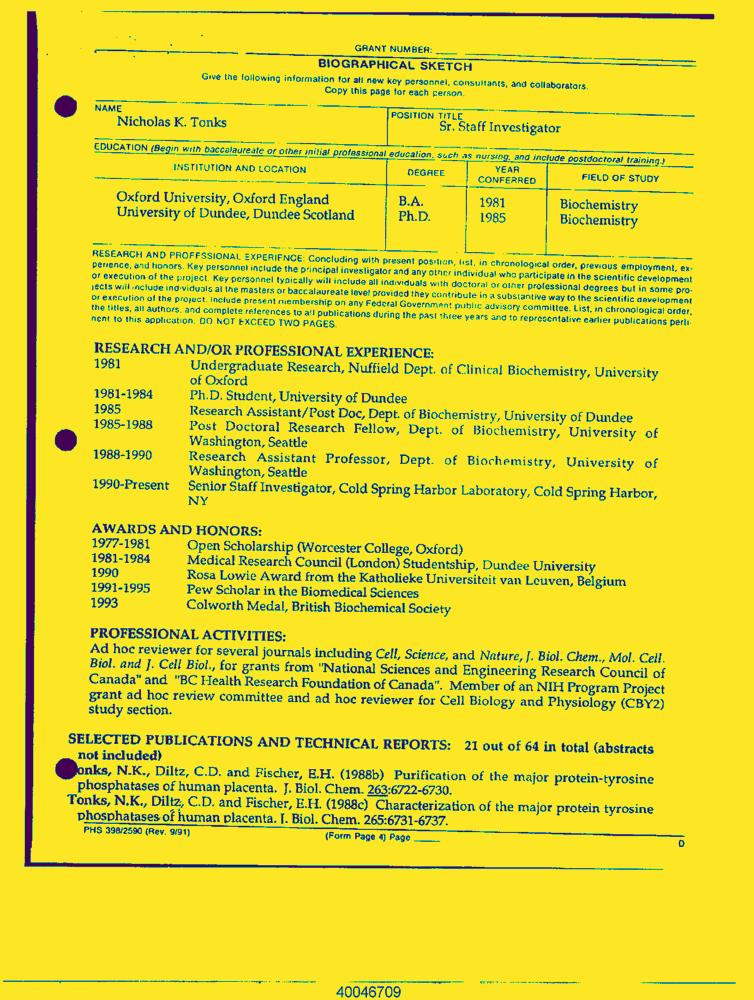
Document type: Resume-Doc